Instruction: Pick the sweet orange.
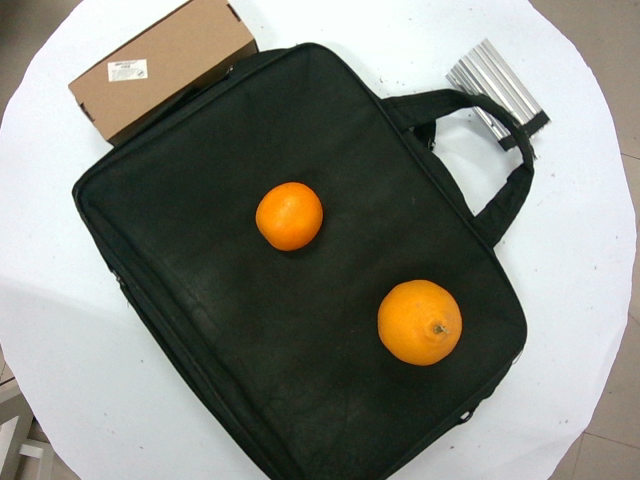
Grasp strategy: vertical